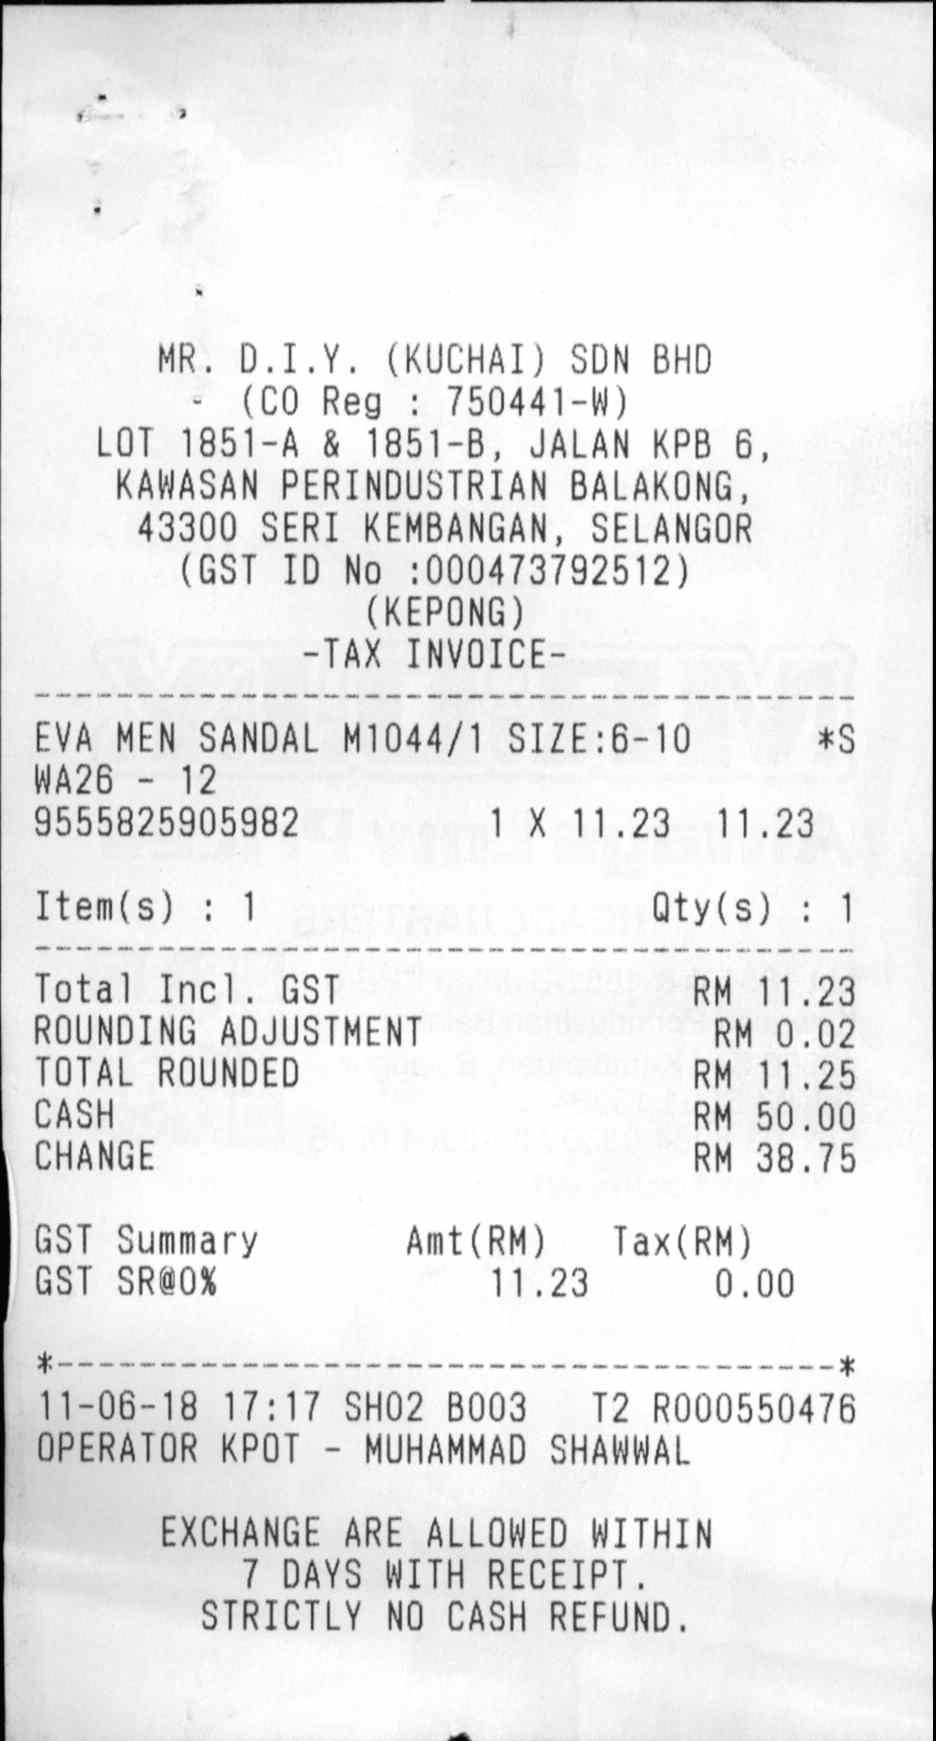
MR. D.I.Y. (KUCHAI) SDN BHD
(CO REG : 750441-W)
LOT 1851-A & 1851-B, JALAN KPB 6,
KAWASAN PERINDUSTRIAN BALAKONG,
43300 SERI KEMBANGAN, SELANGOR
(GST ID NO :000473792512)
(KEPONG)
-TAX INVOICE-
EVA MEN SANDAL M1044/1 SIZE:6-10
*S
WA26 - 12
9555825905982
1 X 11.23
11.23
ITEM(S) : 1
QTY(S) : 1
TOTAL INCL. GST
RM 11.23
ROUNDING ADJUSTMENT
RM 0.02
TOTAL ROUNDED
RM 11.25
CASH
RM 50.00
CHANGE
RM 38.75
GST SUMMARY
AMT(RM)
TAX(RM)
GST SR@0%
11.23
0.00
11-06-18 17:17 SH02 B003
T2 R000550476
OPERATOR KPOT - MUHAMMAD SHAWWAL
EXCHANGE ARE ALLOWED WITHIN
7 DAYS WITH RECEIPT.
STRICTLY NO CASH REFUND.